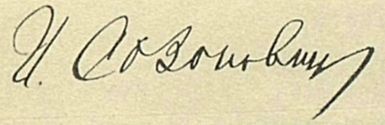
Signature of: ivan sozonovich